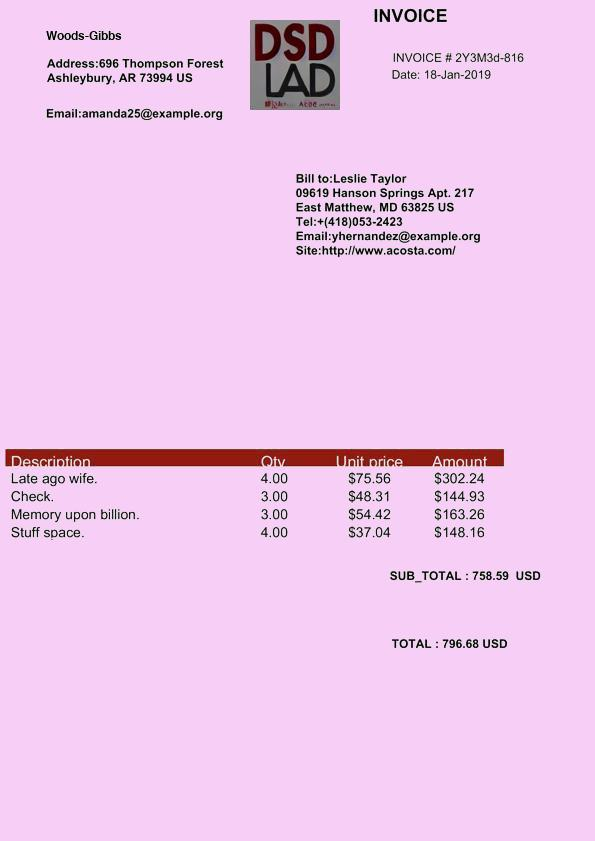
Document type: Invoice